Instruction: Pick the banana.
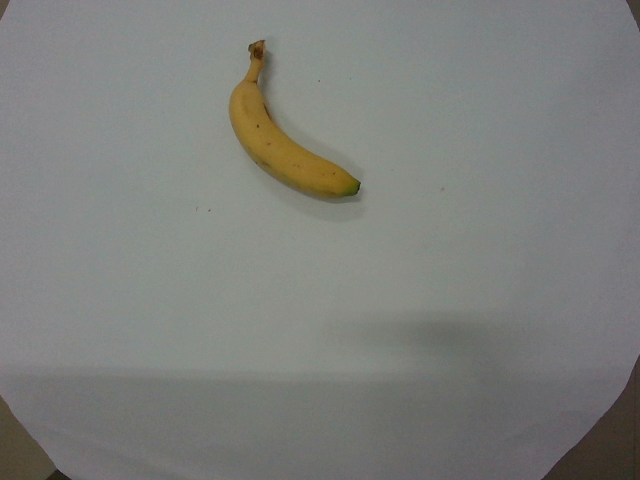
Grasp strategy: vertical